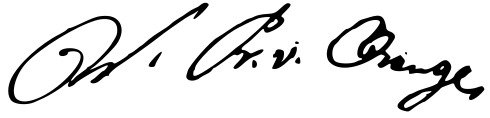
Signature of: william v prince of orange